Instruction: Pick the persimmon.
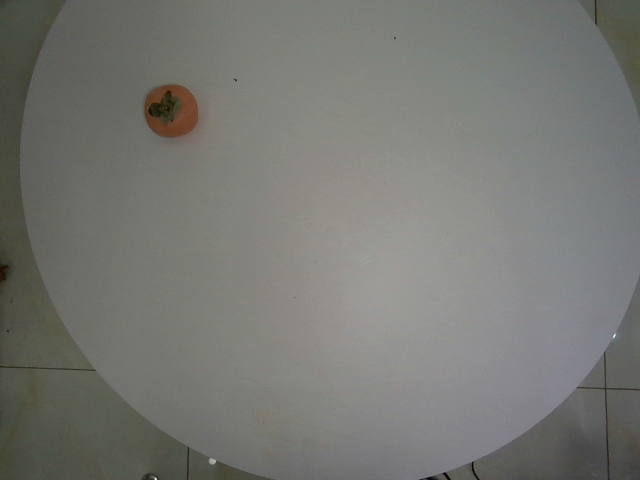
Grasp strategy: vertical